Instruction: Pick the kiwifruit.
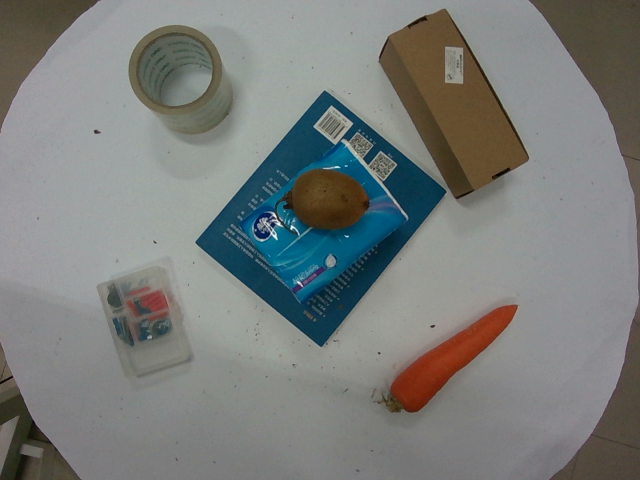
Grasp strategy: vertical